Question: What was observed in the imaging?
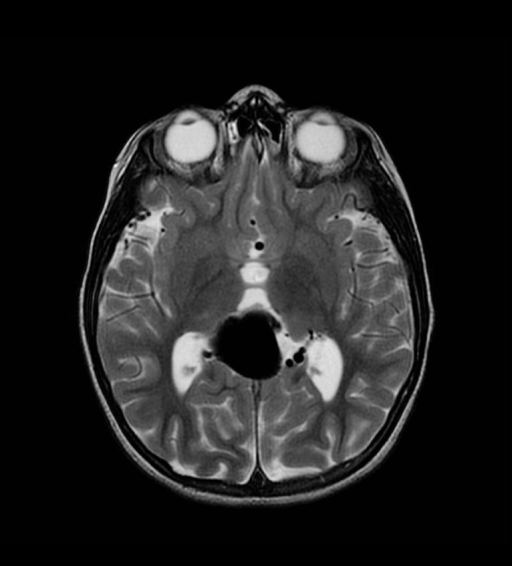
Answer: The imaging shows Chest radiograph demonstrates branching opacity in a bronchovascular distribution in the right middle lobe.
Review of prior imaging demonstrates presence of a Vein of Galen Malformation (VOM) with recent embolization treatment with Onyx. Multiple serpentine flow voids seen on MRI. Angiogram confirms shunting from multiple feeders into a dilated Vein of Galen, draining into an enlarged straight sinus. Focal aneurysmal dilation in the region of the Vein of Galen.